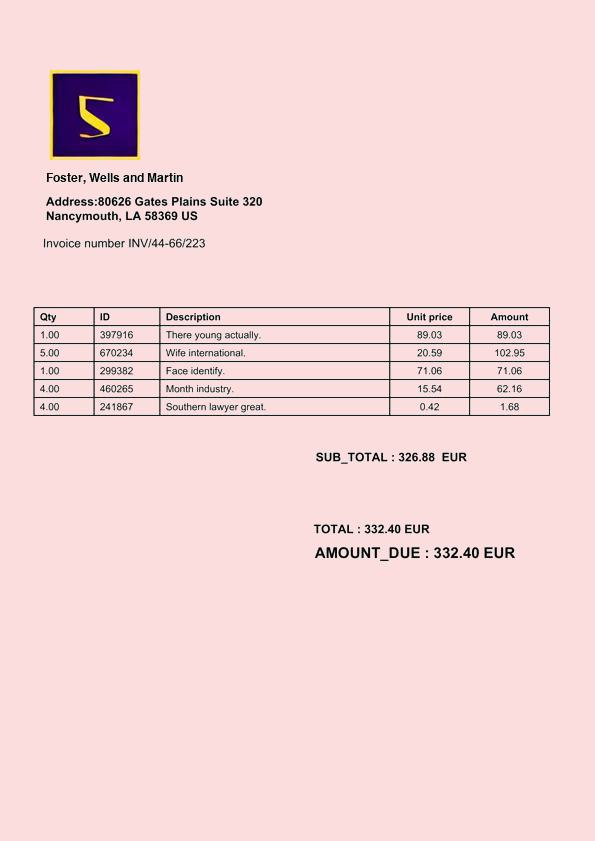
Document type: Invoice